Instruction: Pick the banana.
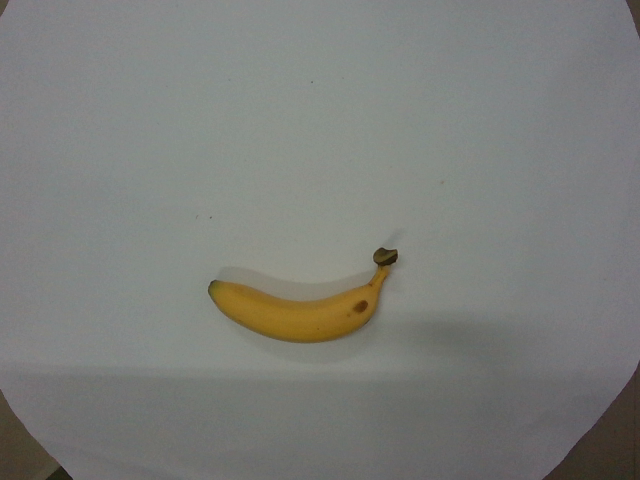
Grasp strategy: vertical